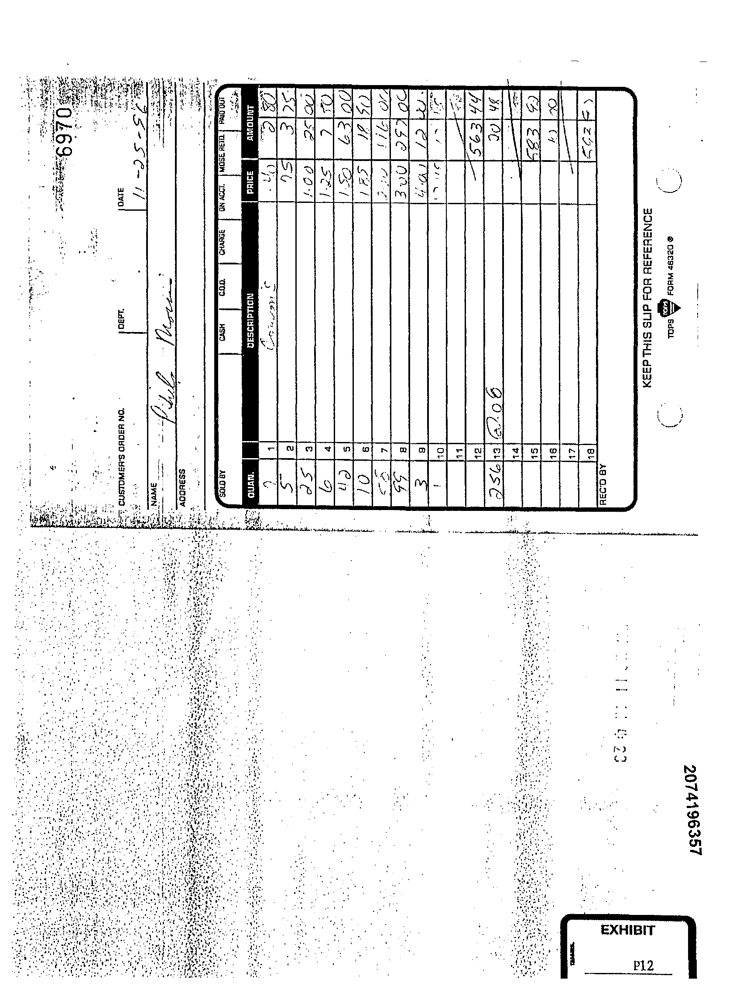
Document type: Invoice